Question: What type of tax is indicated in the document, personal property or real estate?
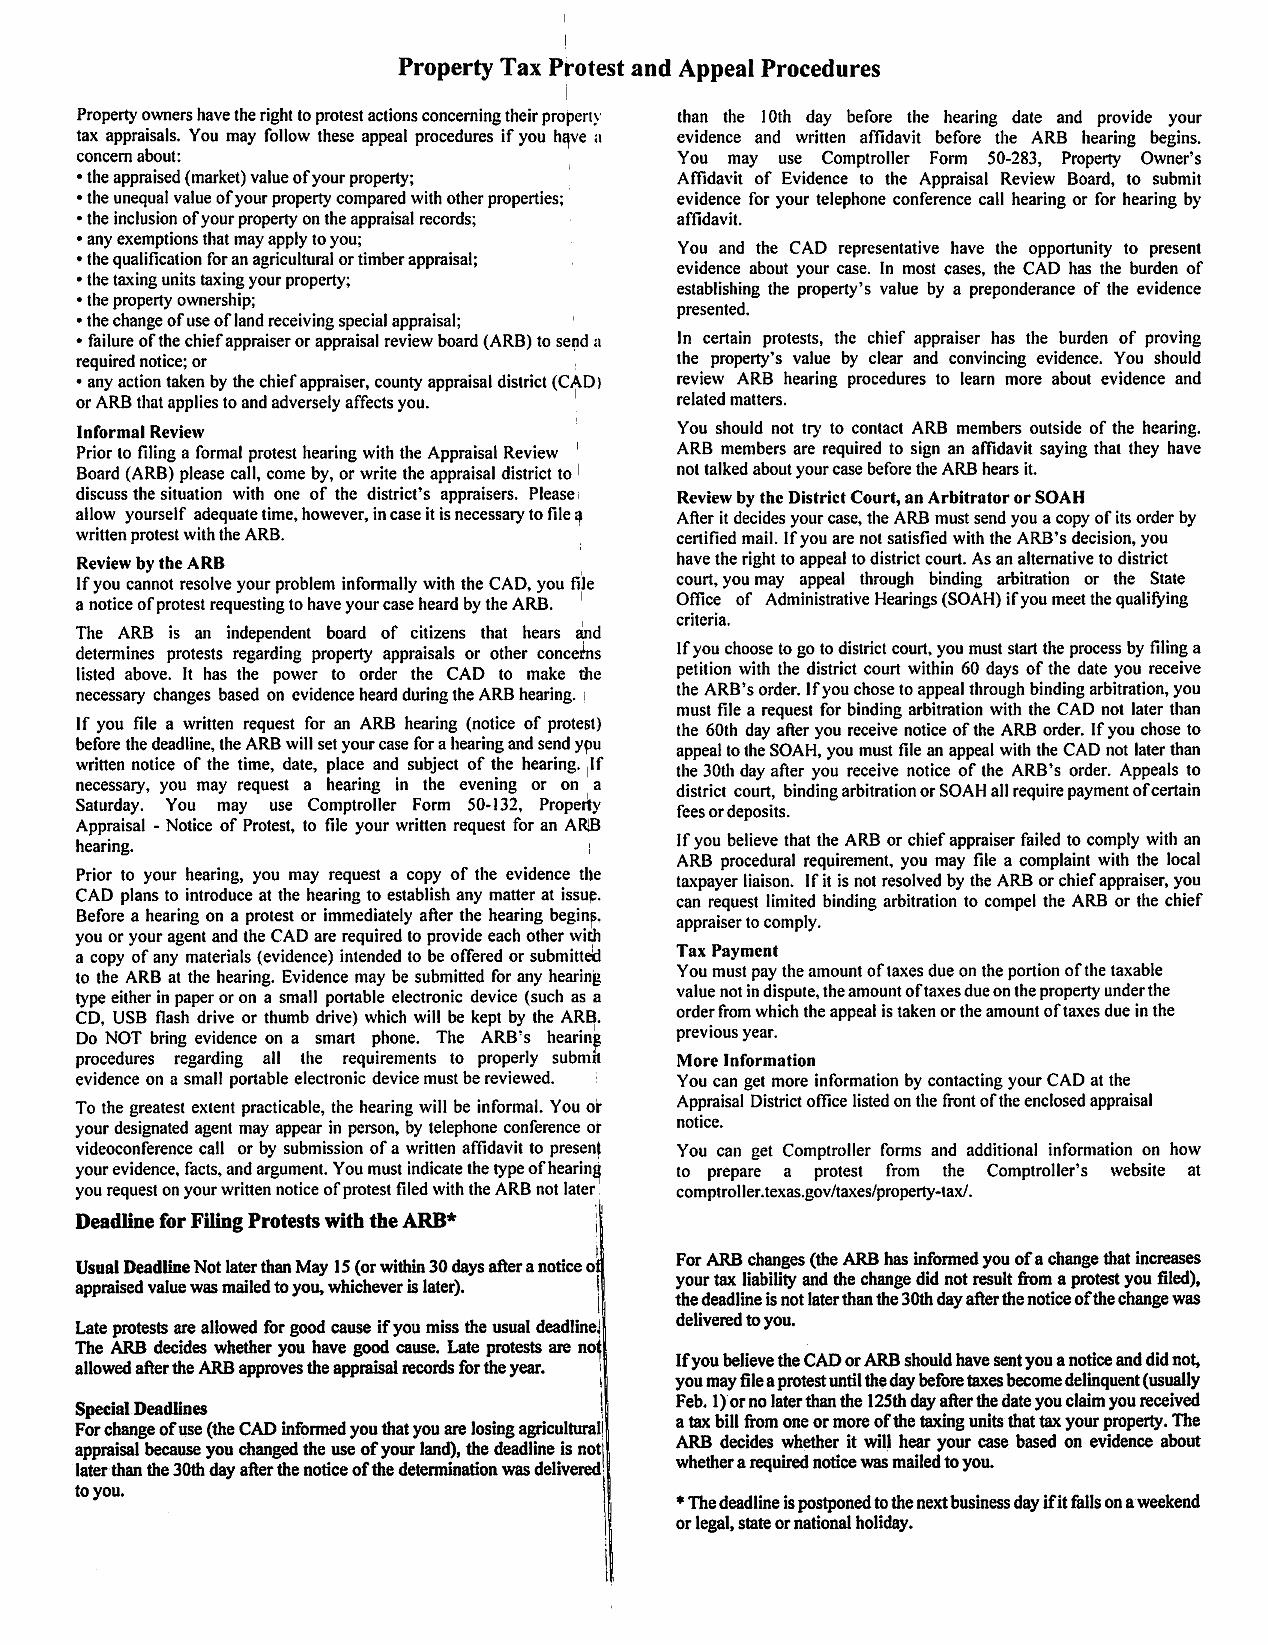
Answer: "Property Tax"